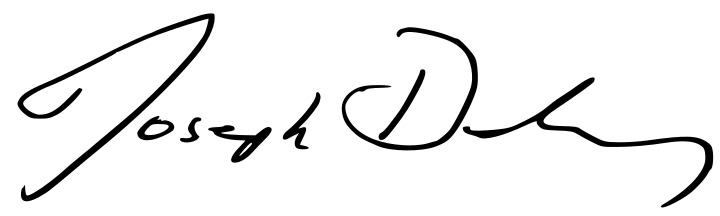
Signature of: joseph delaney